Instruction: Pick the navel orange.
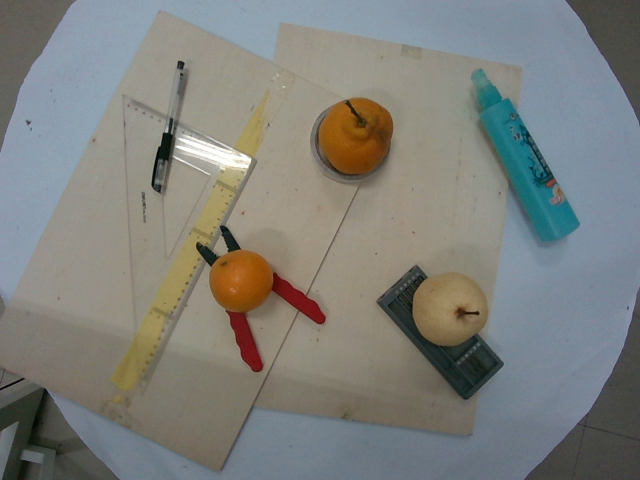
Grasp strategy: vertical